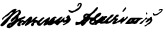
Signature of: auxentius of veles